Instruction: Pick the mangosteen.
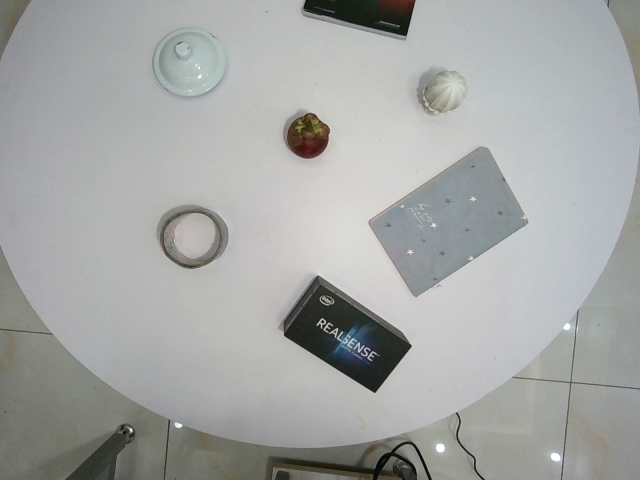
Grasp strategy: vertical